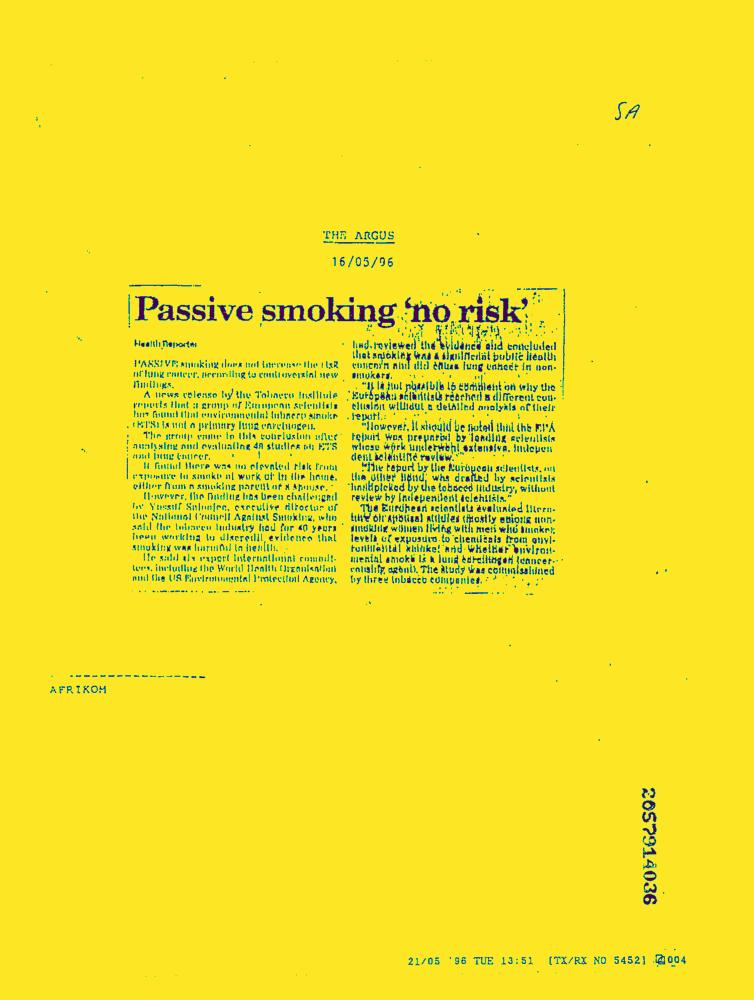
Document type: News-Article